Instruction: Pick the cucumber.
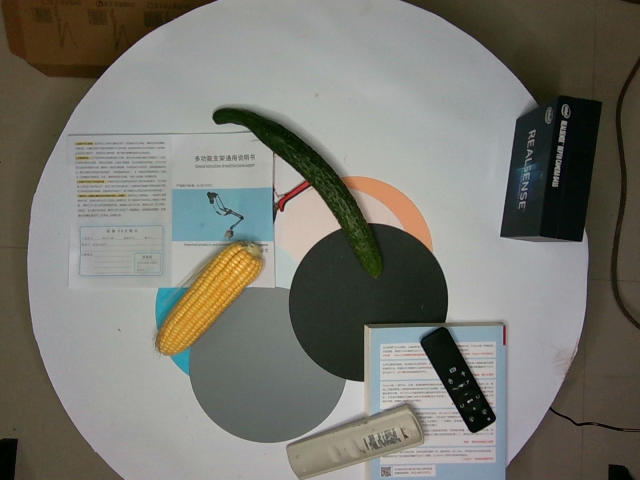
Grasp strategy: vertical